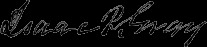
Signature of: isaac p gray